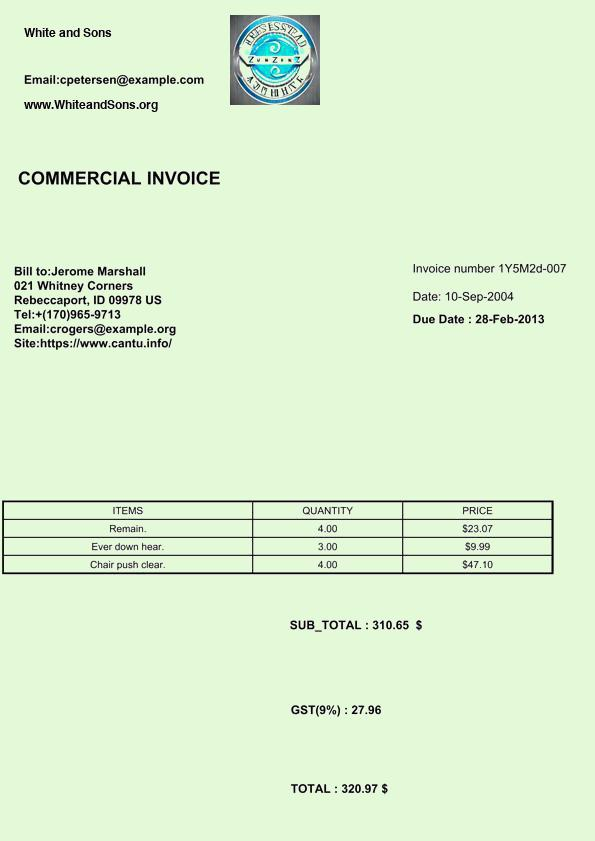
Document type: Invoice